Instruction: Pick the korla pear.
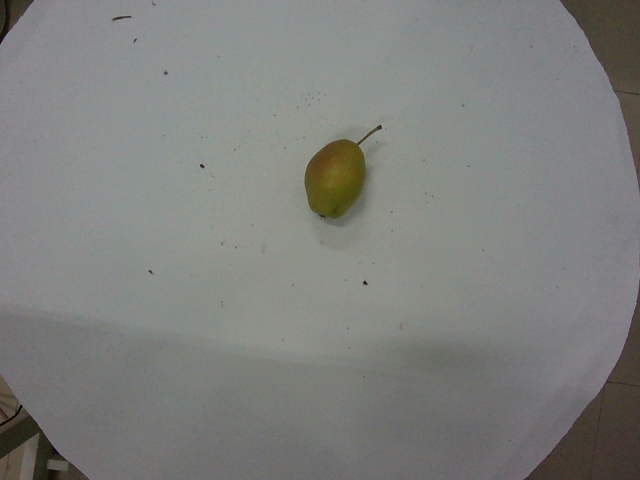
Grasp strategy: vertical